Question: What is the suspected problem?
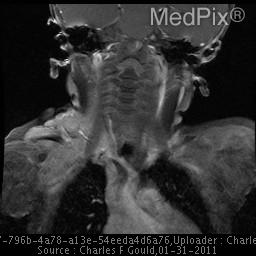
Answer: The findings suggest Lobulated, intensely enhancing mass lesion with high flow intralesional vessels.. Coronal post-gadolinium SPGR T1 fat-suppressed image demonstrates robust homogeneous enhancement.. The patient might have a history of 15 month old baby girl with enlarging right supraclavicular / shoulder mass..